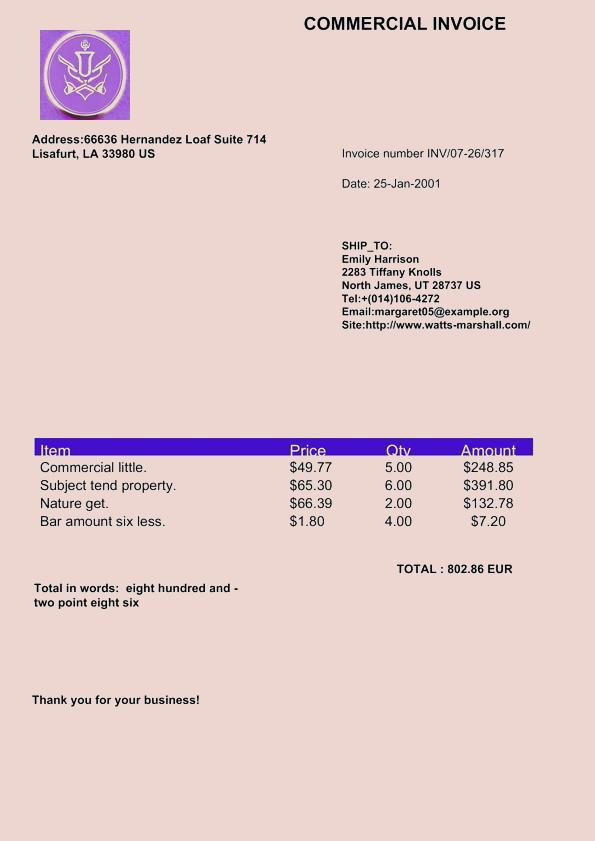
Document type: Invoice